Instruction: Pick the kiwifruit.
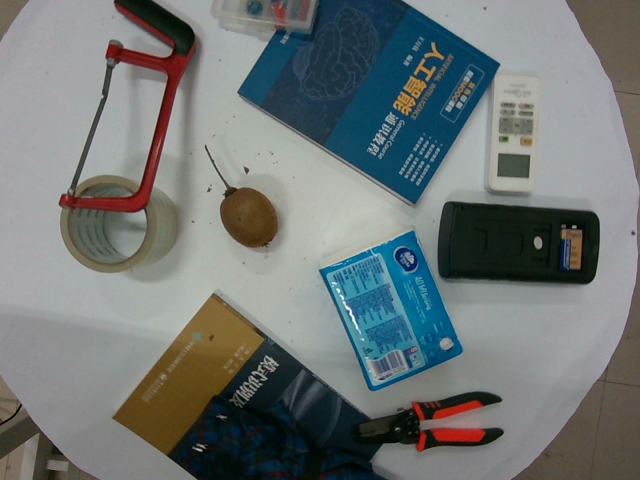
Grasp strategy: vertical